Question: How does the patient history play a role?
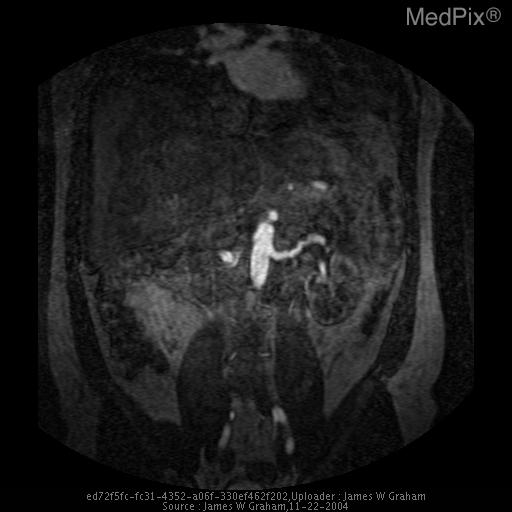
Answer: The patient's history of 38 year old healthy male with past medical history significant only for recent onset hypertension. Presented to the Emergency Department with acute onset of left flank pain. is key in understanding the case.